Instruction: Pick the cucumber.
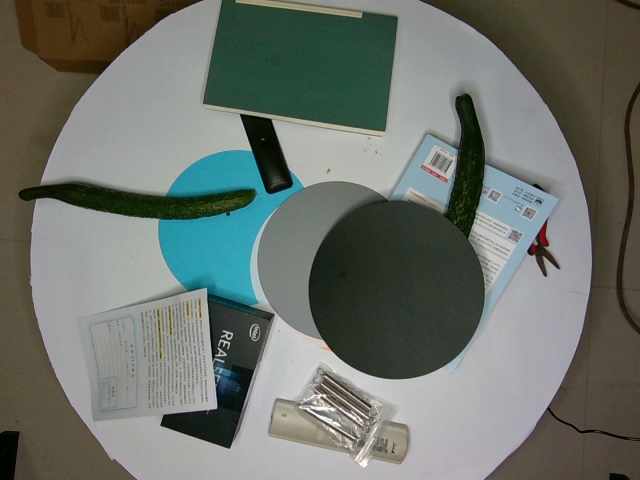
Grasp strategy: vertical